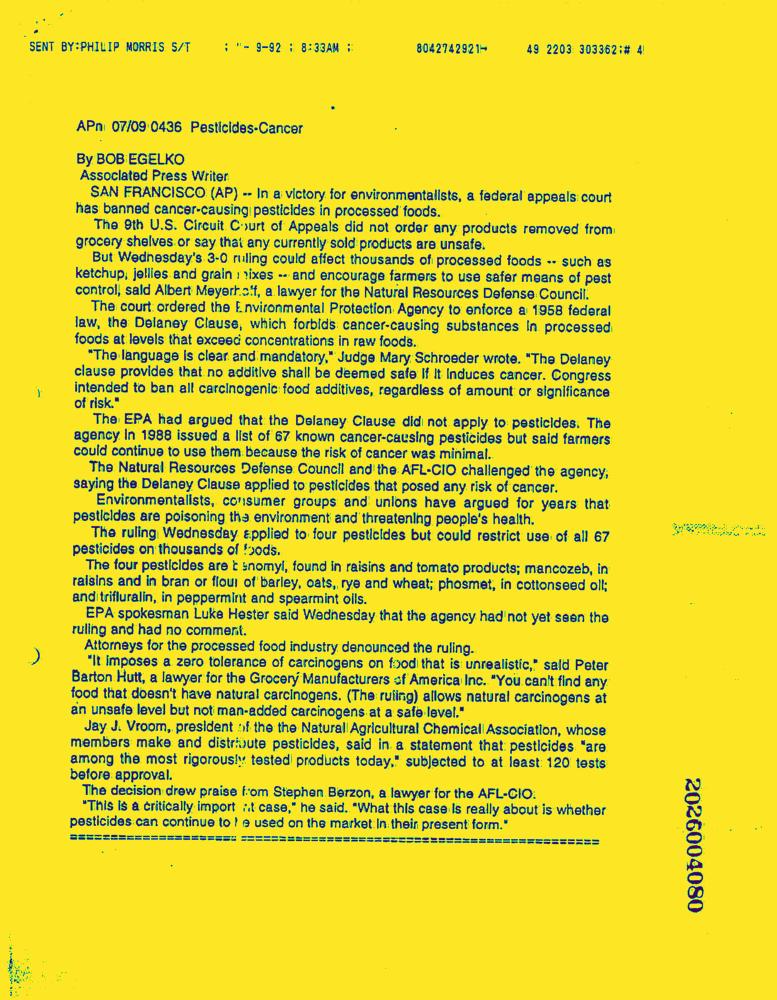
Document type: News-Article